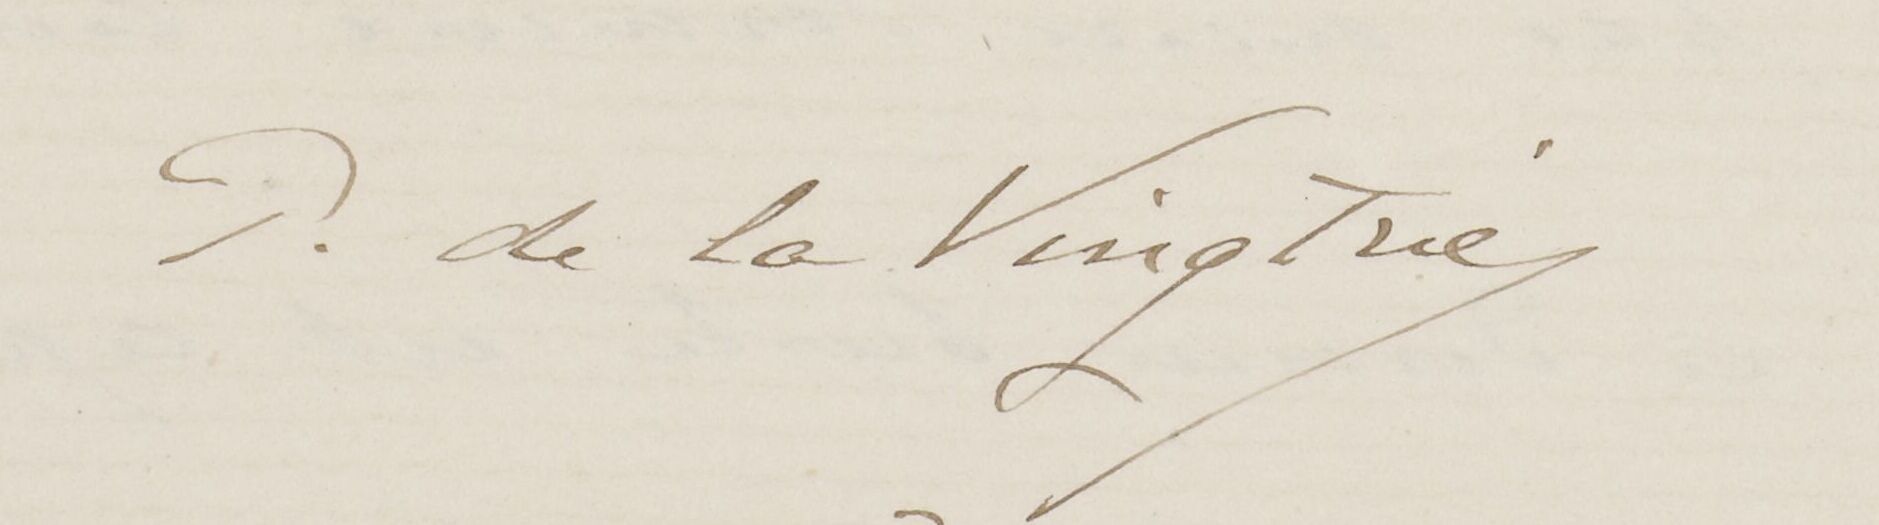
Signature of: paul armand bayard de la vingtrie